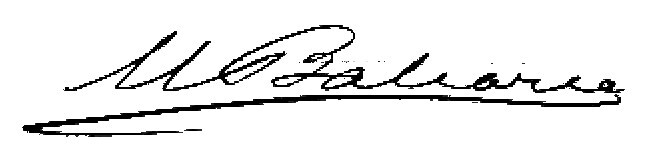
Signature of: mariano severo balcarce